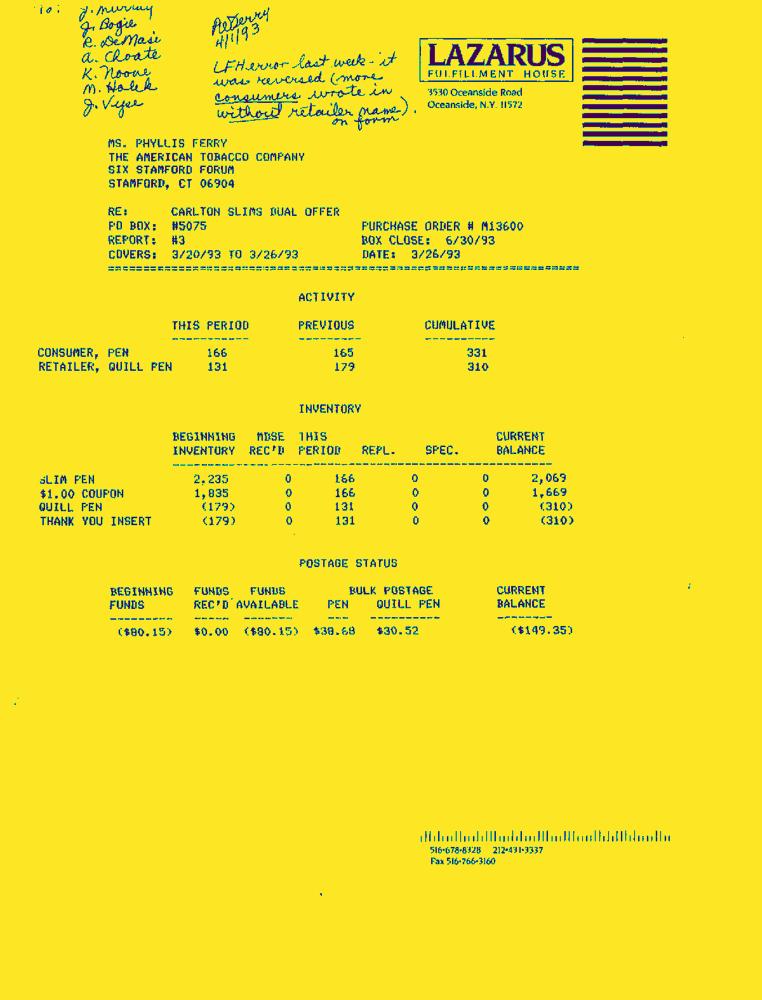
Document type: Invoice-Doc